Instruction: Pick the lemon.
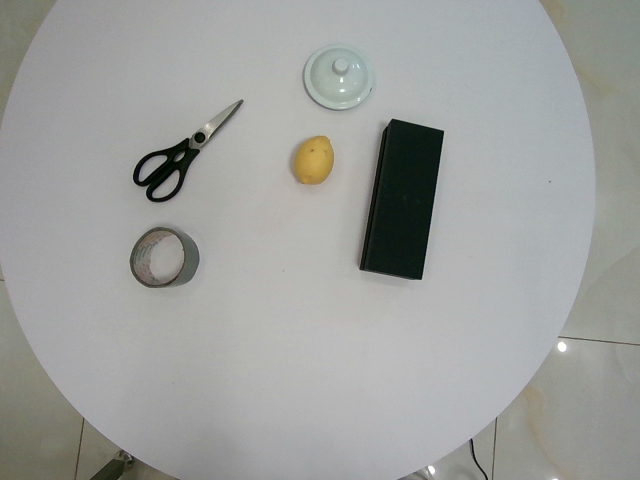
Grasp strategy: vertical